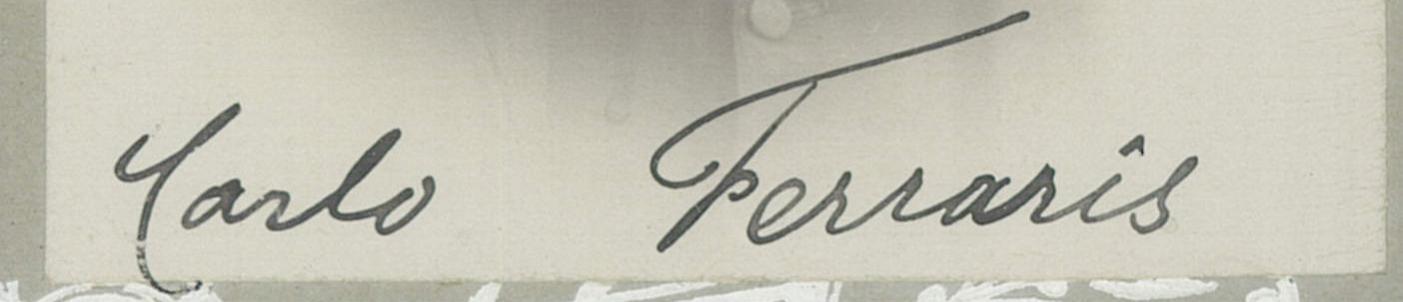
Signature of: carlo francesco ferraris